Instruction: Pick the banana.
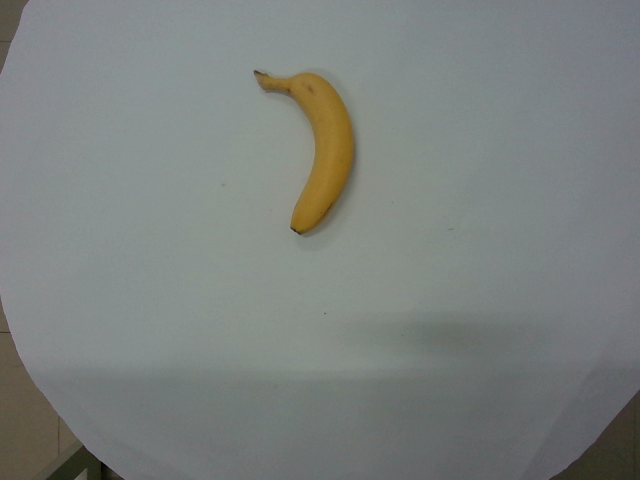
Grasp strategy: vertical